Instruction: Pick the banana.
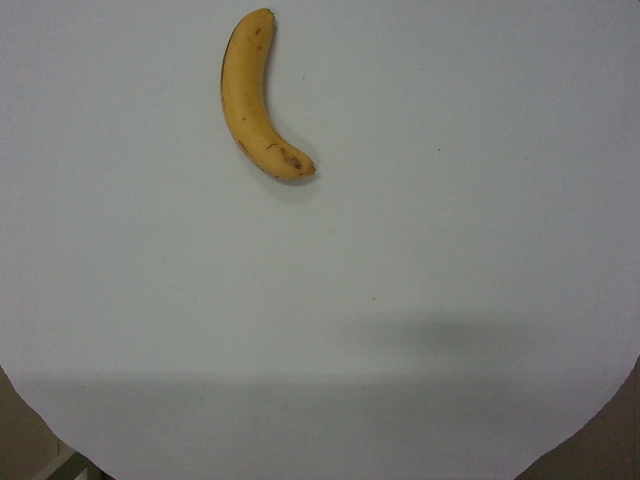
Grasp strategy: vertical